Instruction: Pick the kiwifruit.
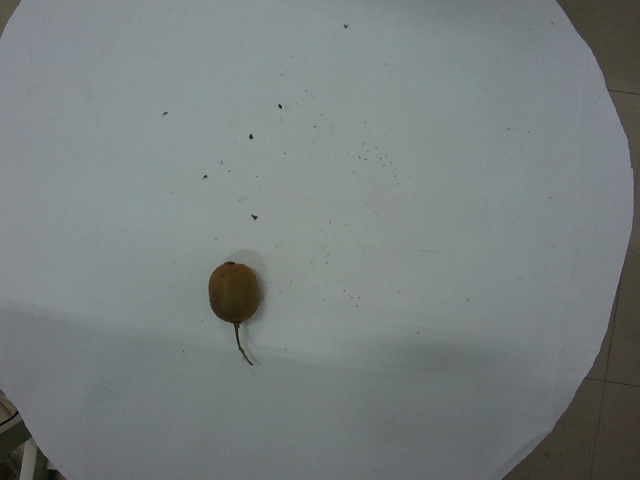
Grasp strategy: vertical